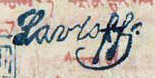
Signature of: ivan lavrov